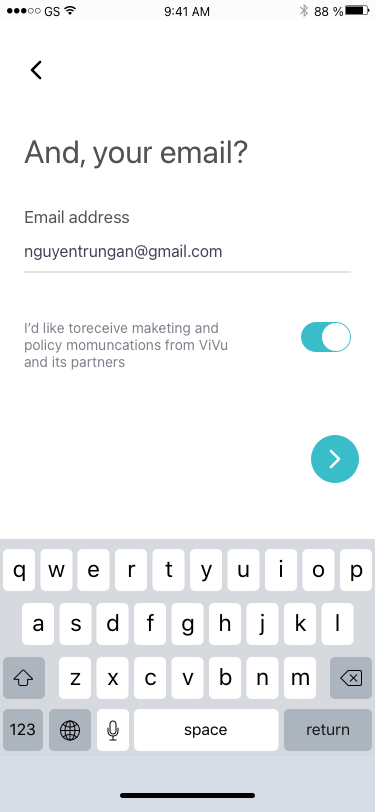
Text in this UI design:
88 %
9:41 AM
GS
And, your email?
I’d like toreceive maketing and
policy momuncations from ViVu
and its partners
Email address
nguyentrungan@gmail.com